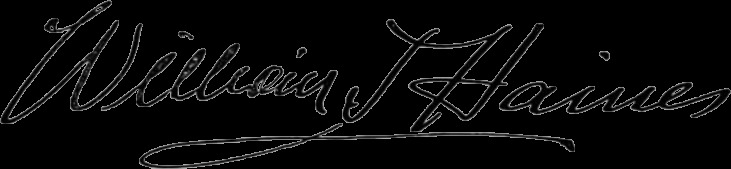
Signature of: william t haines